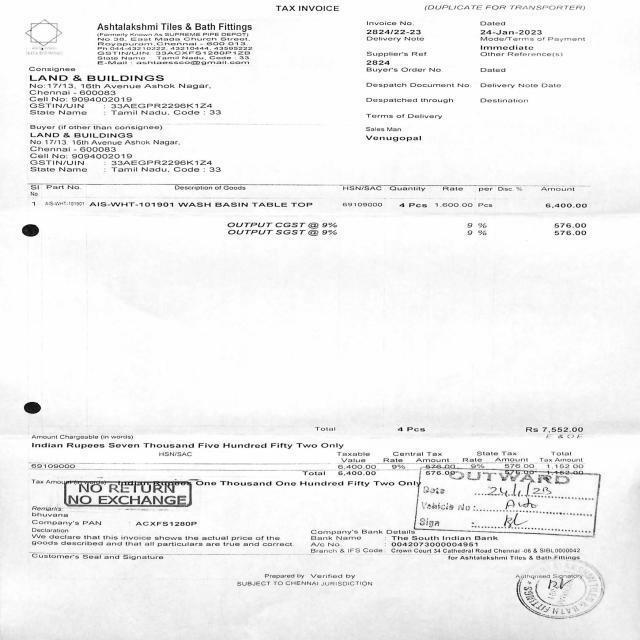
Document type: Invoice